Retrieve the amount in words, amount in figures, name of the payee, date on the cheque, and the bank name from the image.
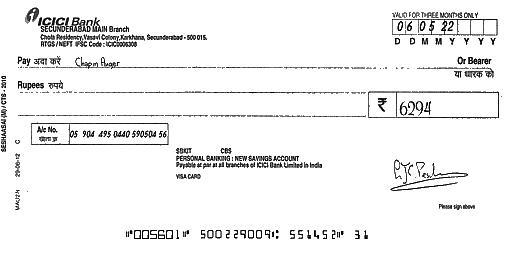
amt_in_words:
amt_in_figures: 6294
payee_name: Chapin Auger
bank_name: ICICI Bank
cheque_date: 06/05/22